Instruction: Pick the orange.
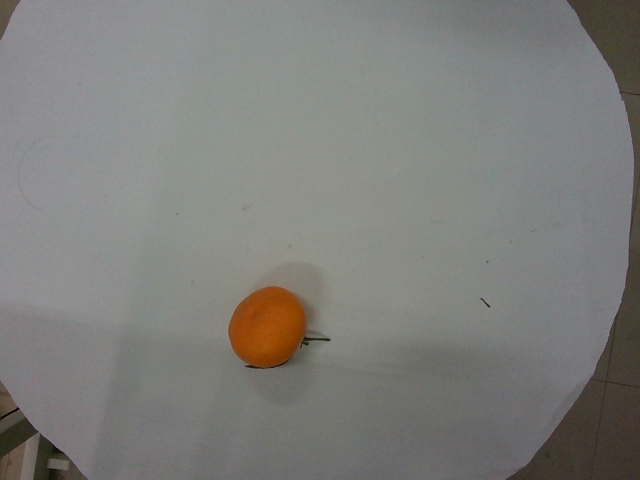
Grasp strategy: vertical